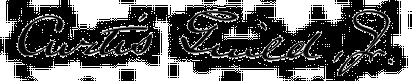
Signature of: curtis guild